Question: What is the potential diagnosis?
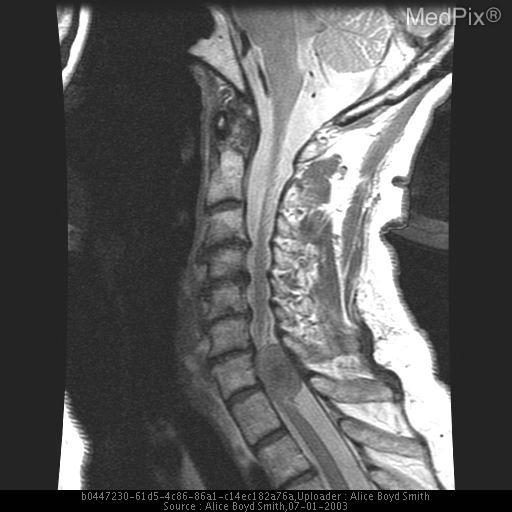
Answer: The possible diagnosis includes MANDELINS: M(meningioma, mets), A (arachnoid cyst), N (neurofibroma), D (dermoid cyst), E (epidermoid, ependymoma), L (lipoma), IN (infection), S (schwannoma).